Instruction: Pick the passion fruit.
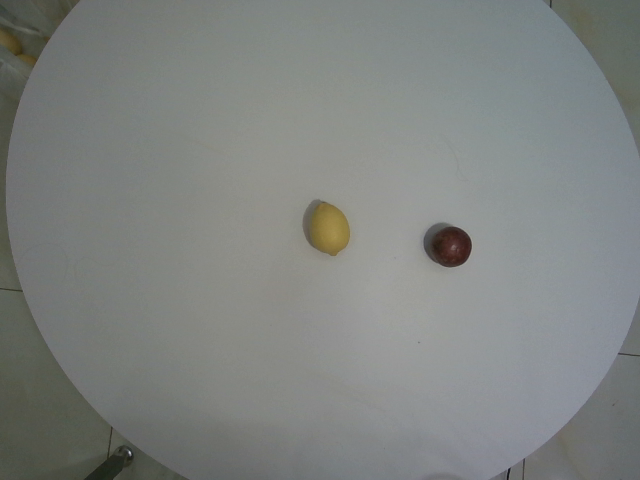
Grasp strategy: vertical